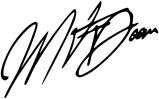
Signature of: mf doom